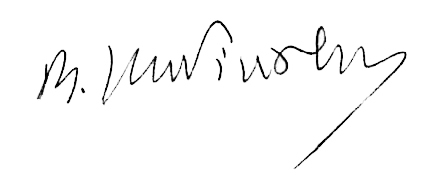
Signature of: volodymyr kubijovyč